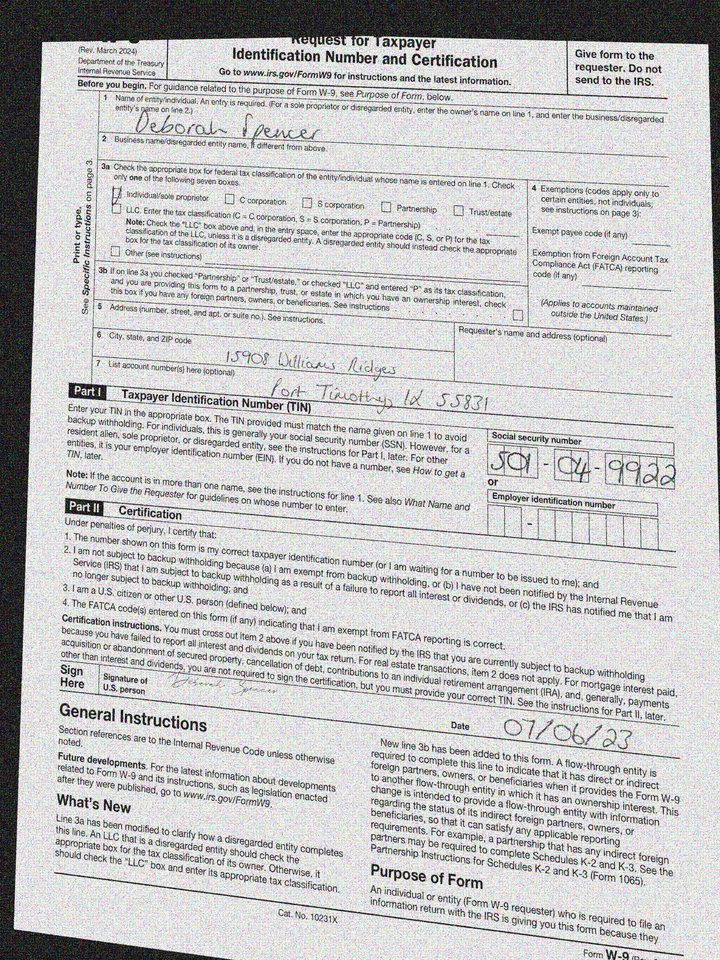
adr1: 15908 Williams Ridges
adr2: Port Timothy, IL 55831
cbx: yes
ssn: 501049922
enm: Deborah Spencer
sdt: 07/06/23